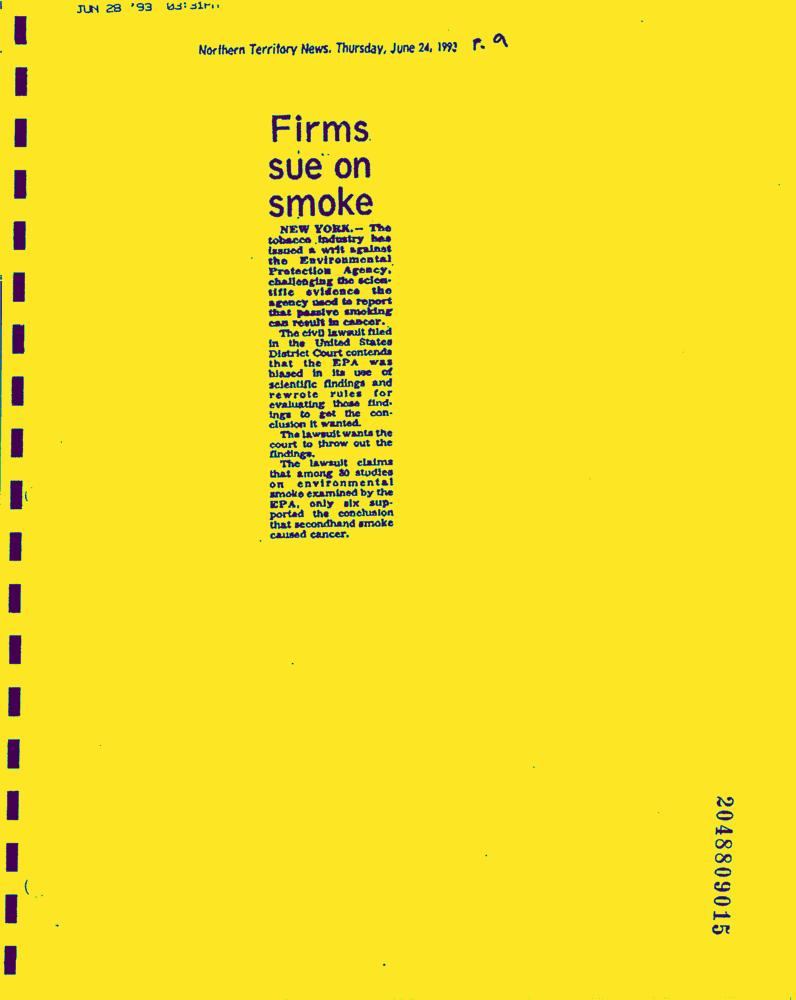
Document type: News-Article